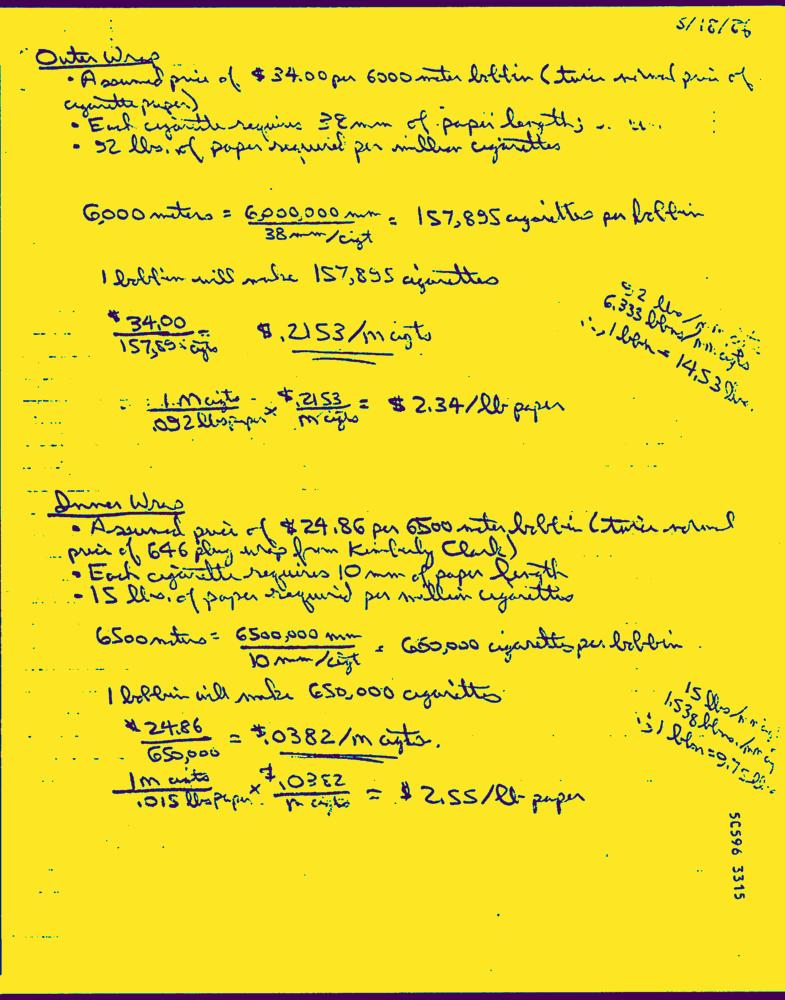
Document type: Hand-Written